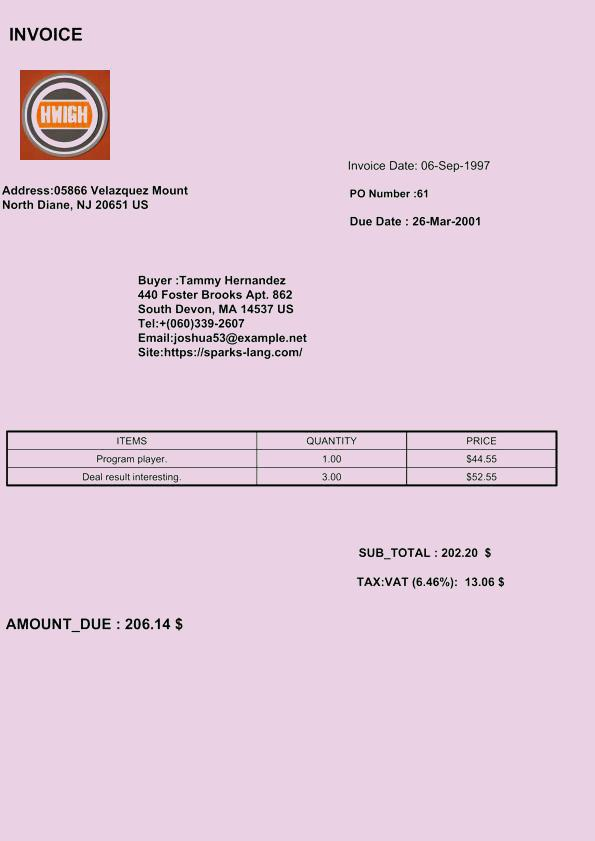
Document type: Invoice